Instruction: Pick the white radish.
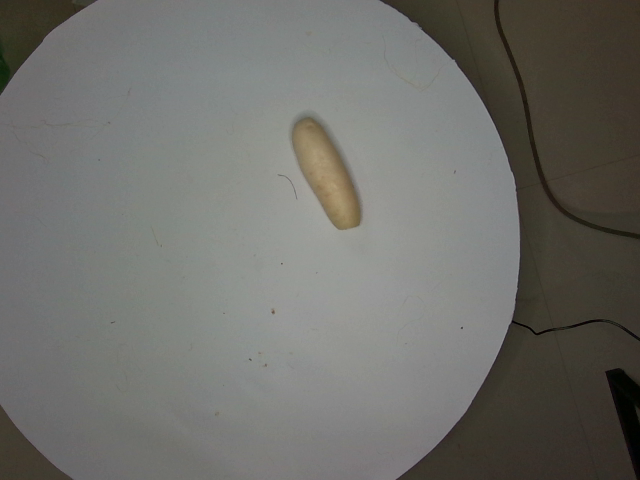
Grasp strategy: vertical